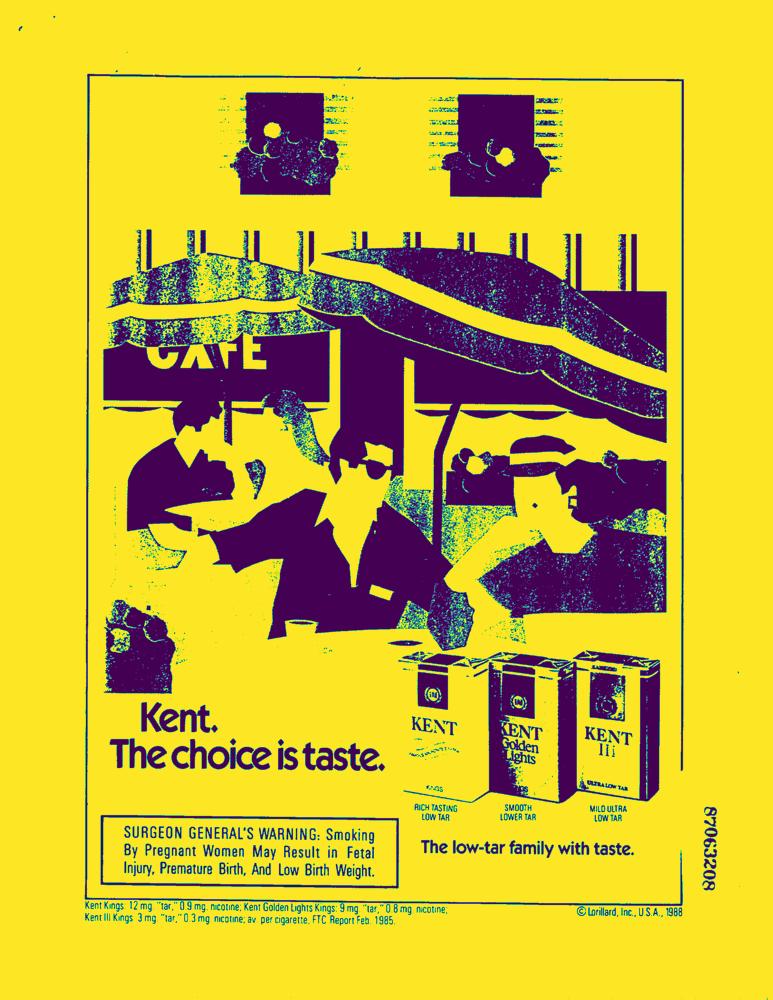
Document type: AD